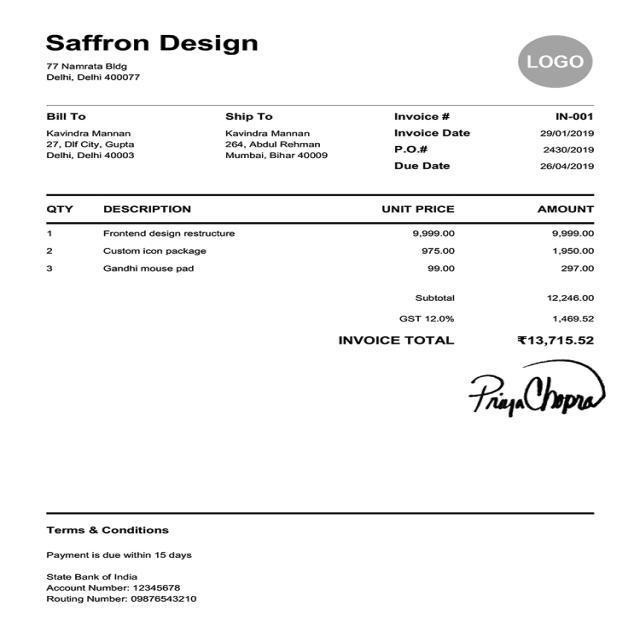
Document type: Invoice